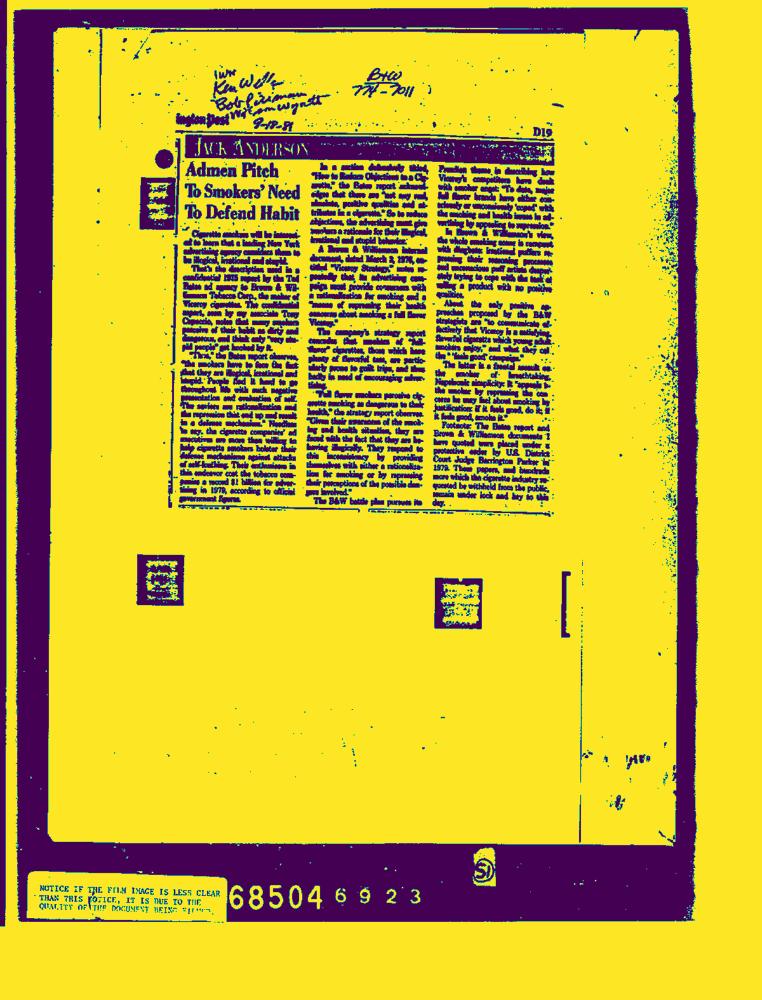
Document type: News-Article